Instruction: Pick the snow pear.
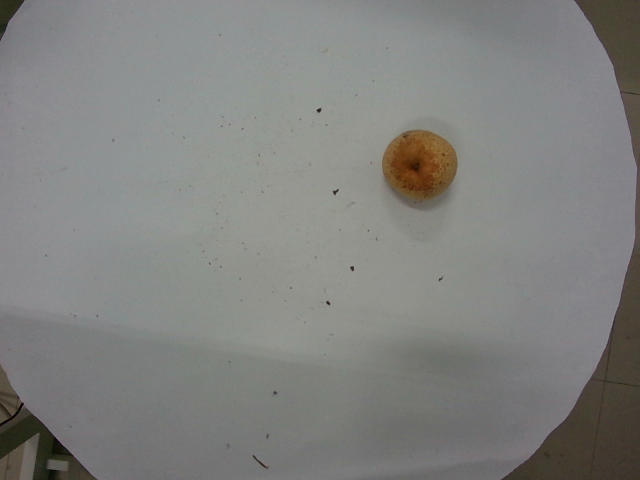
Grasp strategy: vertical